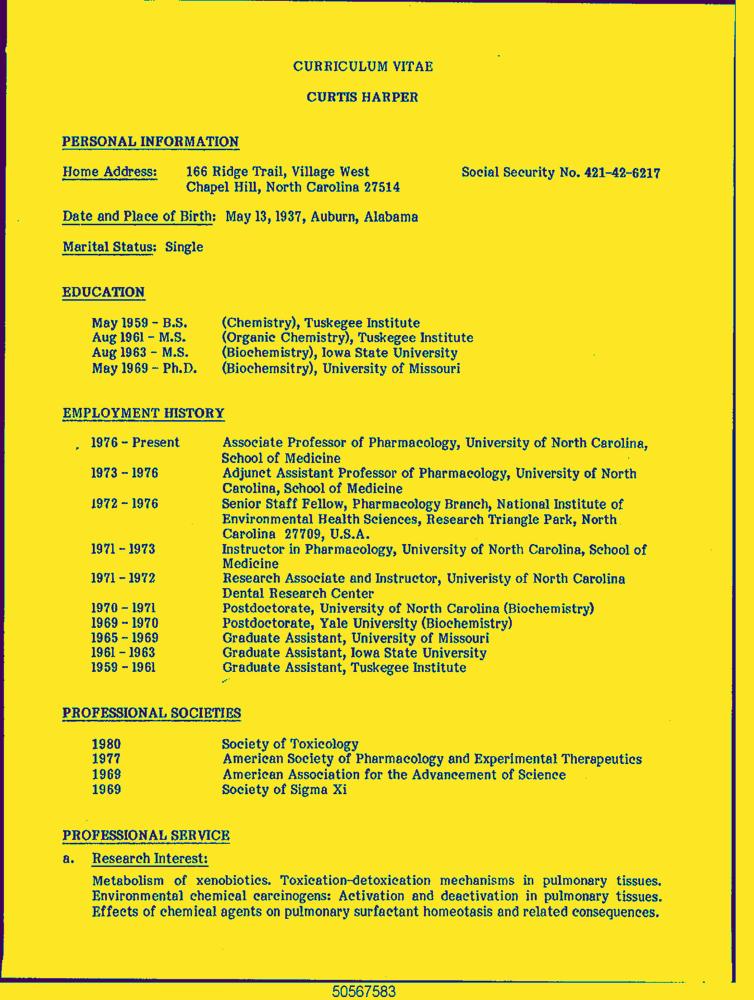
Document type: Resume-Doc